Question: What is the main concern?
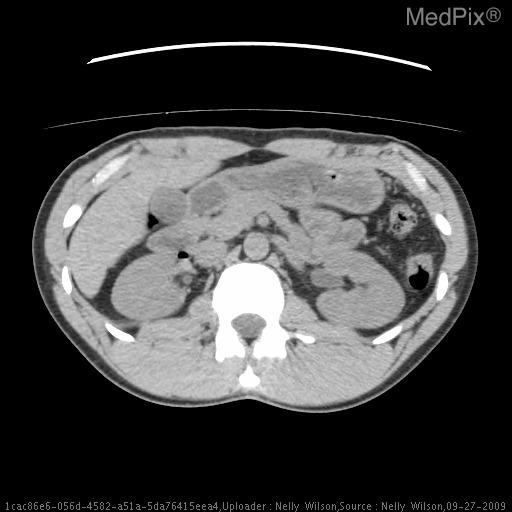
Answer: The findings suggest Absence of left kidney sinus incidentally noted on CT abdomen.. This axial image shows the junction between upper and lower pole moieties of the right kidney - note the absence of the central sinus revealing a "faceless kidney" in comparison to the left kidney.. The patient might have a history of History of blunt trauma to abdomen during motor vehicle accident..